Question: Describe the condition in detail:
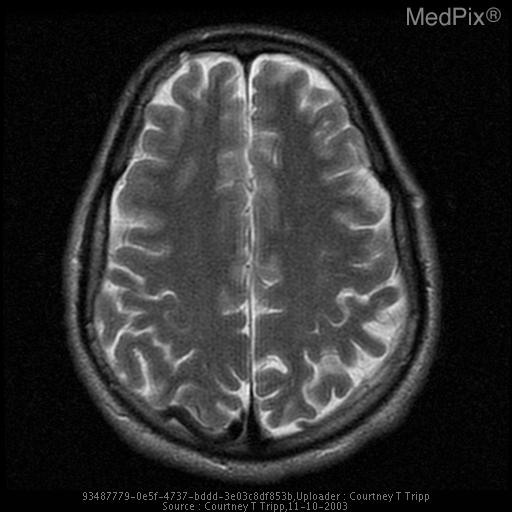
Answer: The disease is discussed as: Arteriovenous Malformation:
Arteriovenous malformations consist of feeding arteries that are dilated with a cluster of entangled vascular loops.  Blood flows preferentially through the AVM therefore depriving other areas of the brain of blood flow.  This steal phenomenon can produce neurological symptoms, seizures, and parenchymal loss.  This increase in blood flow also can produce aneurysms.  The location of the AVMs is 80-85% in the cerebral hemispheres and 10-15% in the posterior fossa.

Clinical Presentation:
Arteriovenous malformations are usually congenital developmental anomalies, but are frequently asymptomatic until 30 to 40 years of age.  Approximately 25% of these patients hemorrhage by age 15 and 80-90% of the patients are symptomatic by age 50.  Symptoms include seizure and headaches.

Pathology:
Arteriovenous malformations consist of feeding arteries that are dilated with a cluster of entangled vascular loops.  Blood flows preferentially through the AVM therefore depriving other areas of the brain of blood flow.  This steal phenomenon can produce neurological symptoms, seizures, and parenchymal loss.  This increase in blood flow also can produce aneurysms.  The location of the AVMs is 80-85% in the cerebral hemispheres and 10-15% in the posterior fossa.

Image Findings:
CT scans typically show tangled vessels in the parenchyma that are high density contrast.  These vessels are noted to have a serpentine configuration.  Curvilinear or speckled calcification may also be present.  MR scans show curvilinear flow voids secondary to fast flow seen on pulse sequences and dilated feeding arteries.  The appearance of the arteries vary due to flow rate, direction, pulse sequence, and the presence and age of the hemorrhage.  Gliosis and hemorrhages also appear on the MR images.  Often MRA images are used to diagnose the disease.  MR is more sensitive to the feeding arteries, the core or nidus, and the enlarged draining veins.

Differential Diagnosis:
Differential diagnosis includes vascular malformations.  If normal blood flow is present, capillary telangiectasis and developmental venous anomalies are commonly confused with AVM.  Capillary telangiectasis are lesions measuring approximately 3 cm in diameter and are typically found in the pons.  The majority of the lesions do not hemorrhage and are observed as nodular enhancements after contrast on T1WI.  Developmental venous anomalies are the most common cerebral vascular malformation.  These malformations rarely hemorrhage.  If hemorrhage is noted, it is most likely due to a coexisting cavernous angioma.  If the malformation is isolated, they appear to be composed of dilated medullary veins that form a large channel draining into cortical veins or subependymal veins.  If there is high blood flow, AV fistula shares similar characteristics with AVM.  AV fistula is an arterial dissection or laceration that spontaneously communicates with an adjacent vein or dural sinus.  These fistulas are commonly seen in the cavernous sinus, below the petrous temporal bone, and foramen magnum.

Treatment:
Depending on the size and location of the AVM, the treatment may include embolization, surgery, or radiation therapy.